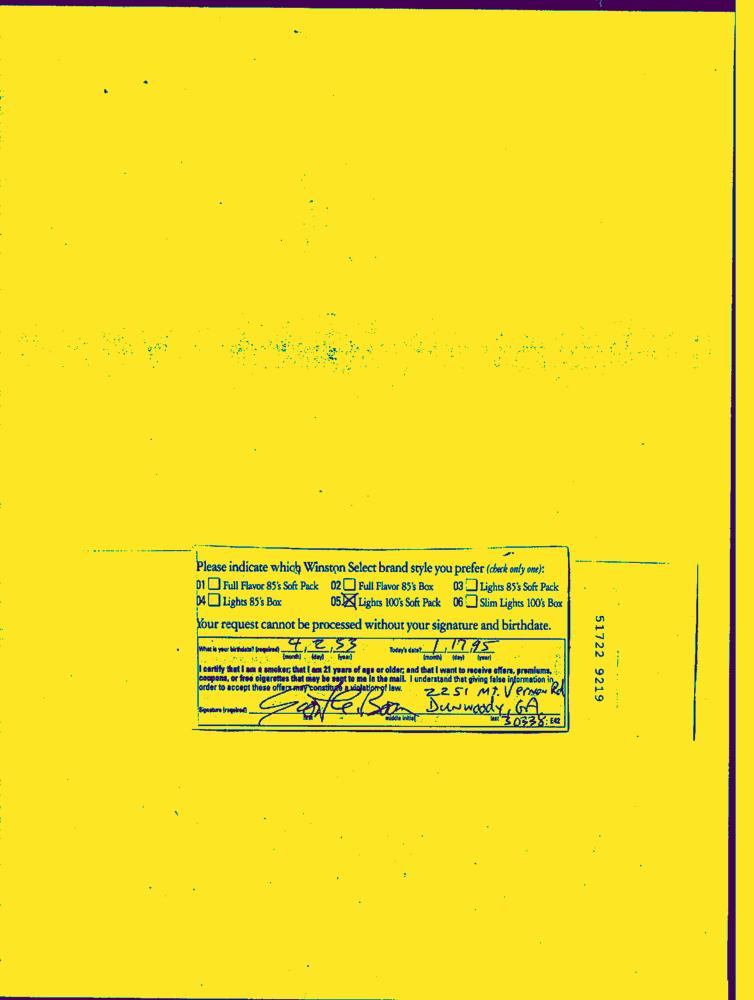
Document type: Hand-Written